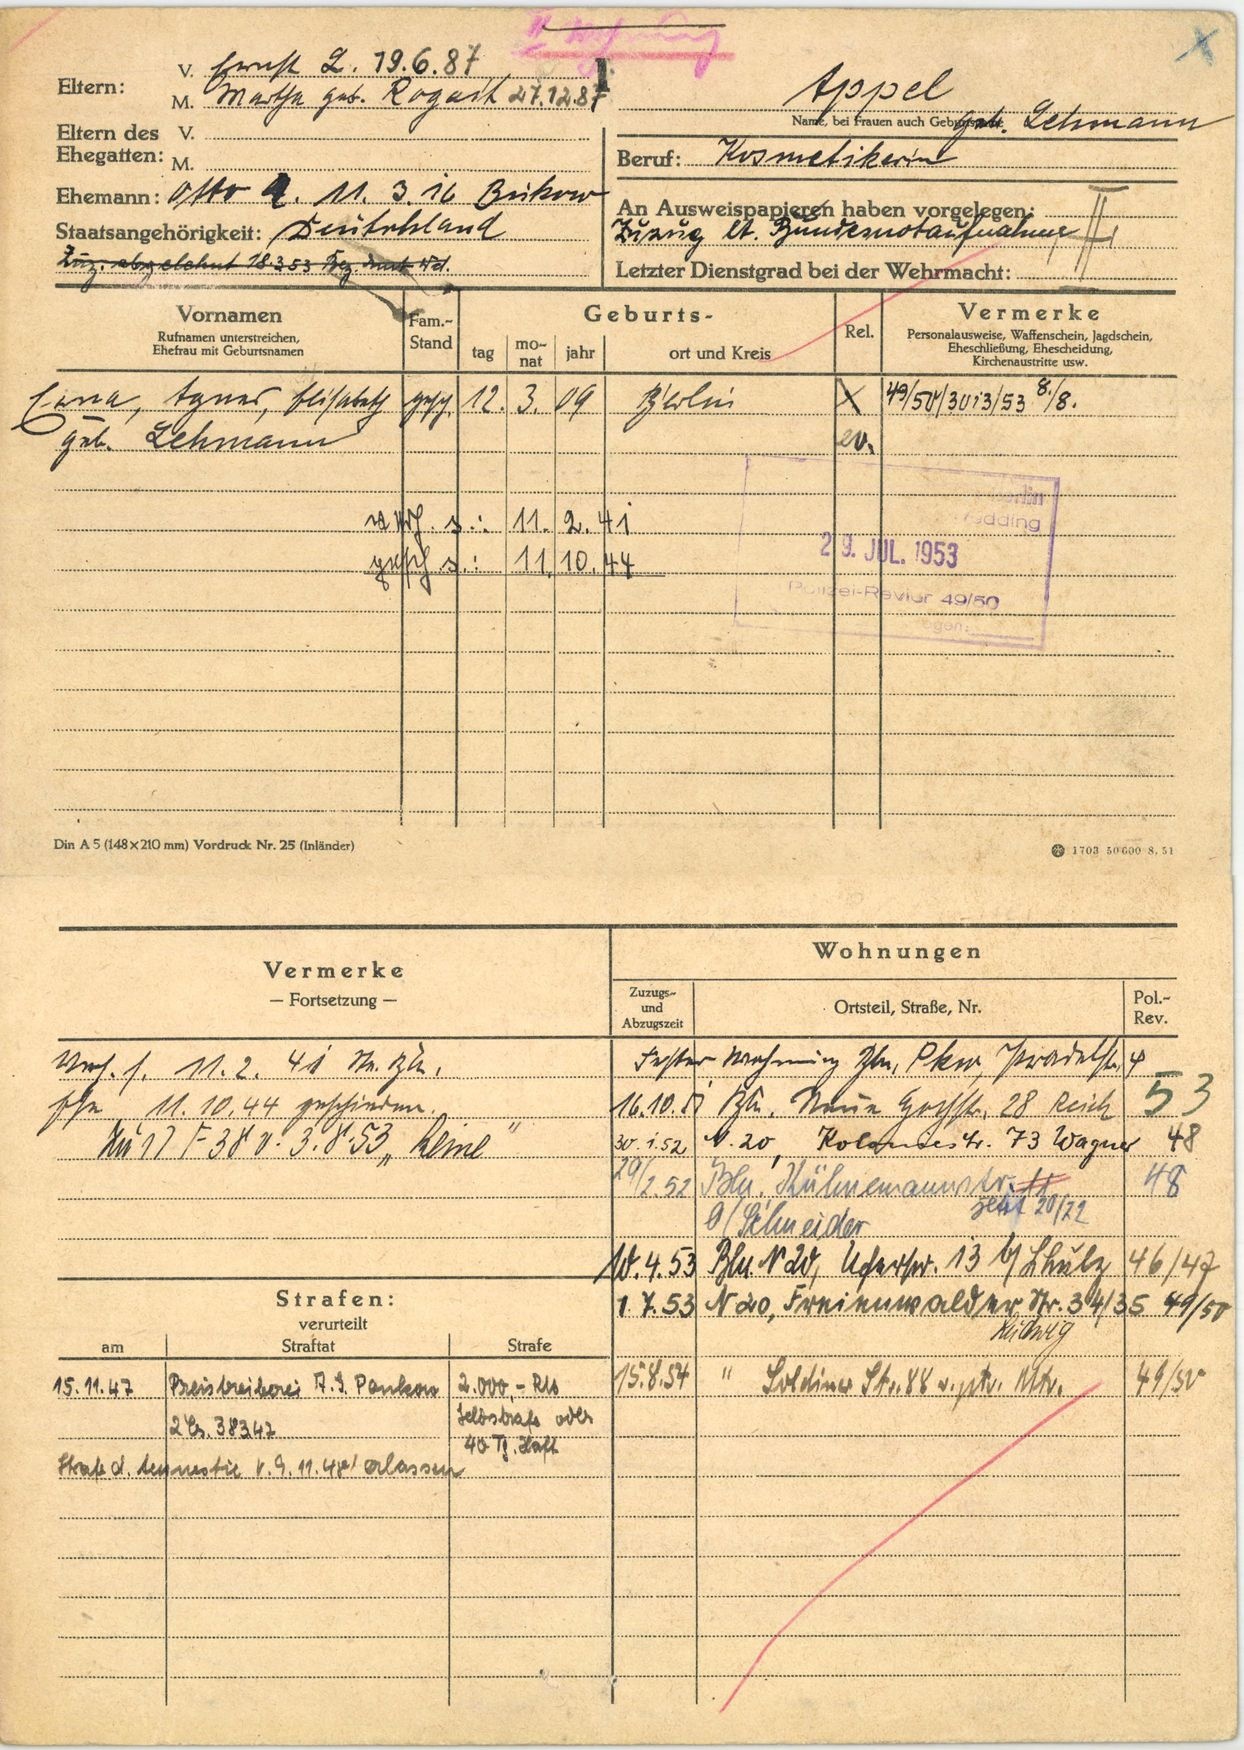
Appel geb. Lehmann